Question: What is the potential diagnosis?
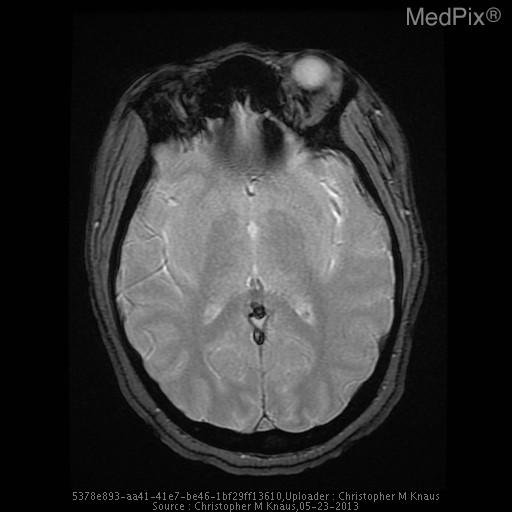
Answer: The possible diagnosis includes Venous sinus thrombosis
Severe dehydration
Polycythemia.